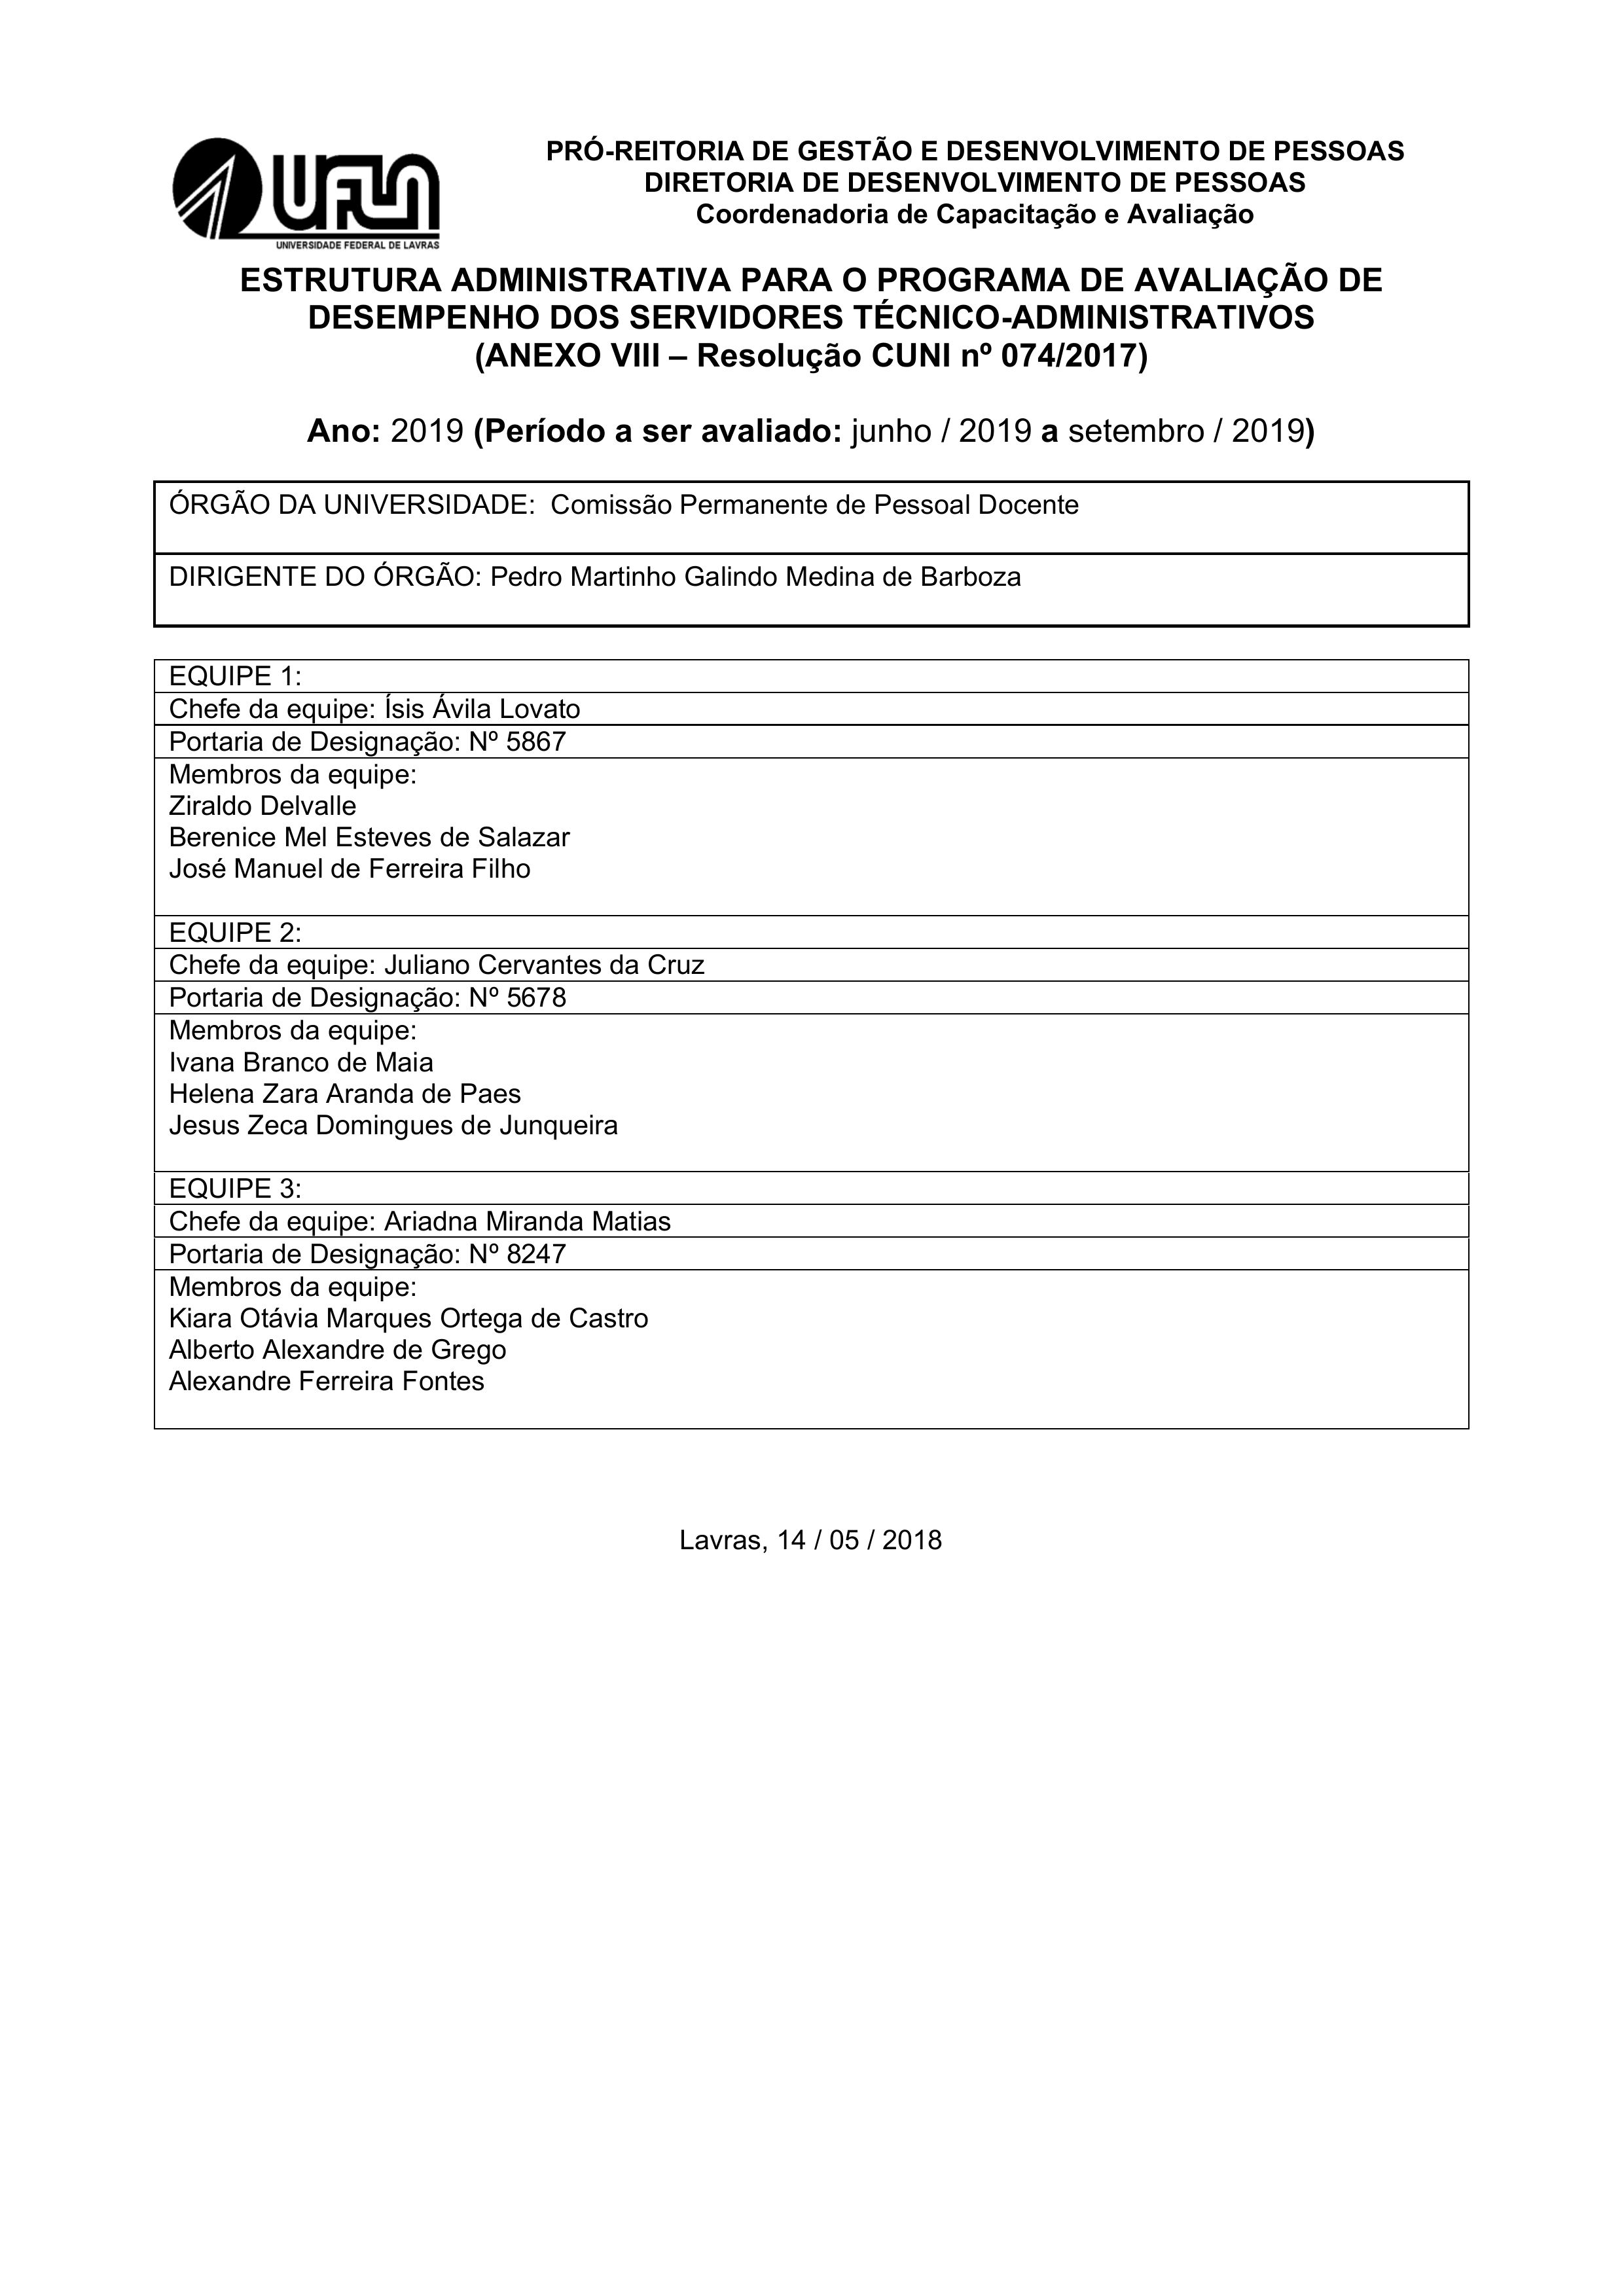
PRÓ-REITORIA DE GESTÃO E DESENVOLVIMENTO DE PESSOAS
UFLA
DIRETORIA DE DESENVOLVIMENTO DE PESSOAS
Coordenadoria de Capacitação e Avaliação
UNIVERSIDADE FEDERAL DE LAYRAS
ESTRUTURA ADMINISTRATIVA PARA O PROGRAMA DE AVALIAÇÃO DE DESEMPENHO DOS SERVIDORES TECNICO-ADMINISTRATIVOS
(ANEXO VIII — Resolução CUNI nº 074/2017)
(
Período a ser avaliado:
junho / 2019 a setembro / 2019
)
Ano:
2019
ÓRGÃO DA UNIVERSIDADE:
Comissão Permanente de Pessoal Docente
DIRIGENTE DO ÓRGÃO:
Pedro Martinho Galindo Medina de Barboza
EQUIPE 1:
Chefe da equipe:
Ísis Ávila Lovato
Portaria de Designação:
Nº 5867
Membros da equipe:
Ziraldo Delvalle
Berenice Mel Esteves de Salazar
José Manuel de Ferreira Filho
EQUIPE 2:
Chefe da equipe:
Juliano Cervantes da Cruz
Portaria de Designação:
Nº 5678
Membros da eqúipe:
Ivana Branco de Maia
Helena Zara Aranda de Paes
Jesus Zeca Domingues de Junqueira
EQUIPE 3:
Chefe da equipe:
Ariadna Miranda Matias
Portaria de Designação:
Nº 8247
Membros da equipe:
Kiara Otávia Màrdues Ortega de Castro
Alberto Alexandre de Gregõ
Alexandre Ferreira Fontes
Lavras, 14 / 05/2018